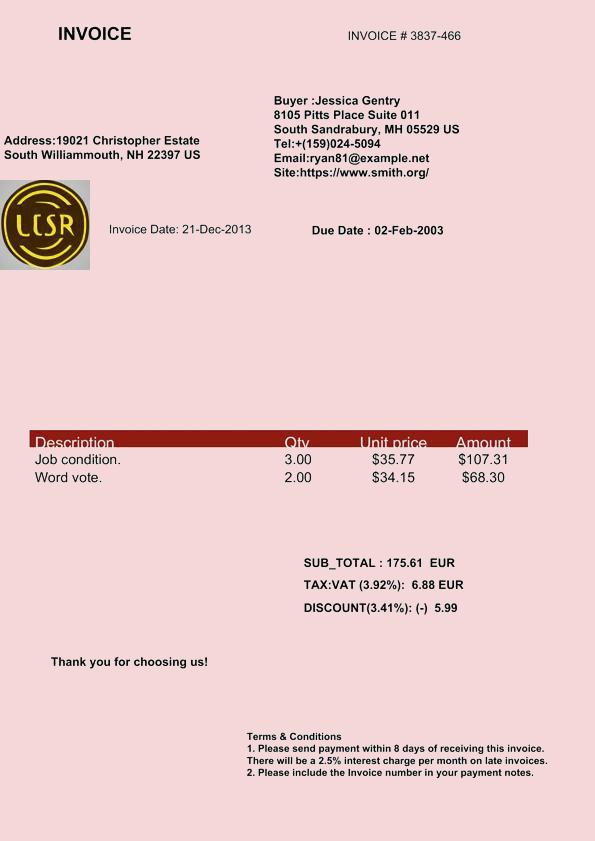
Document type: Invoice